Question: How is the history relevant to the case?
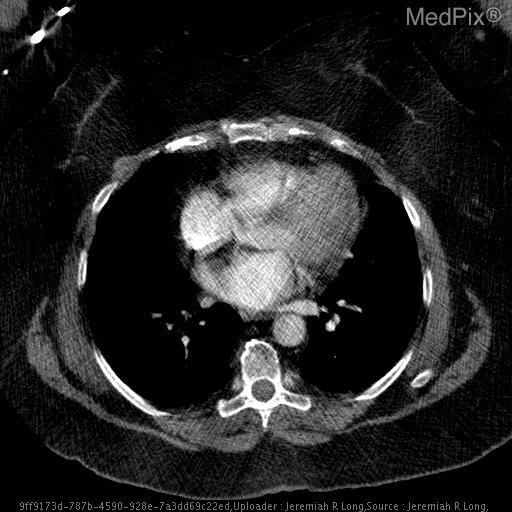
Answer: The patient's history of Shortness fo breath with concern for pulmonary embolism. is key in understanding the case.